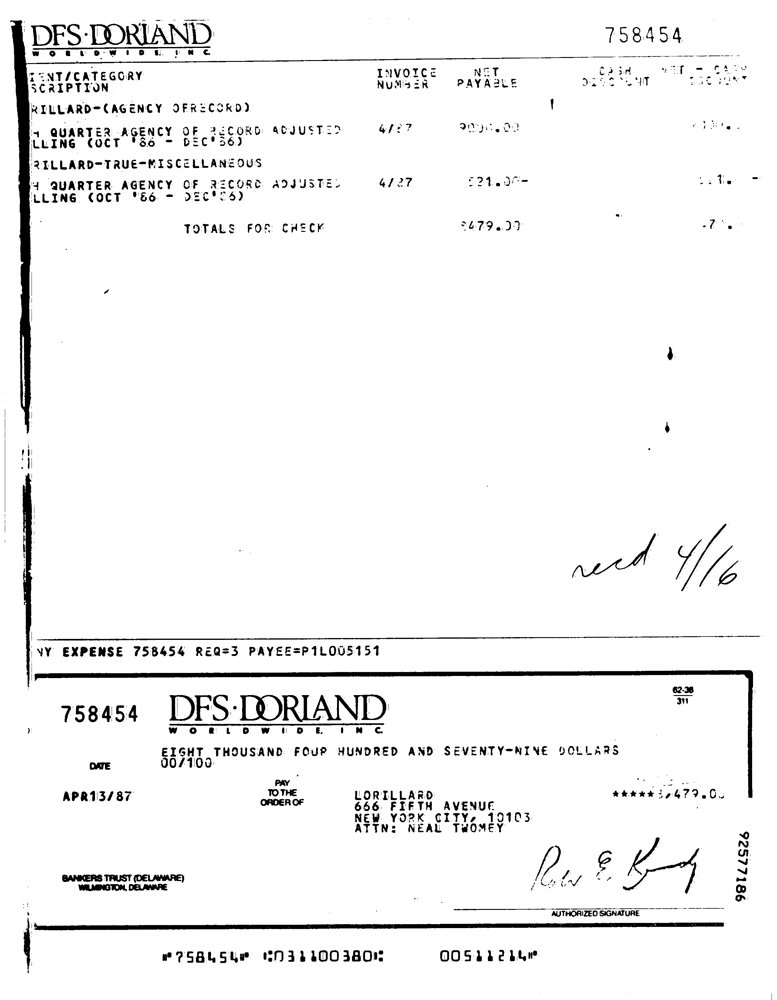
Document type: Invoice